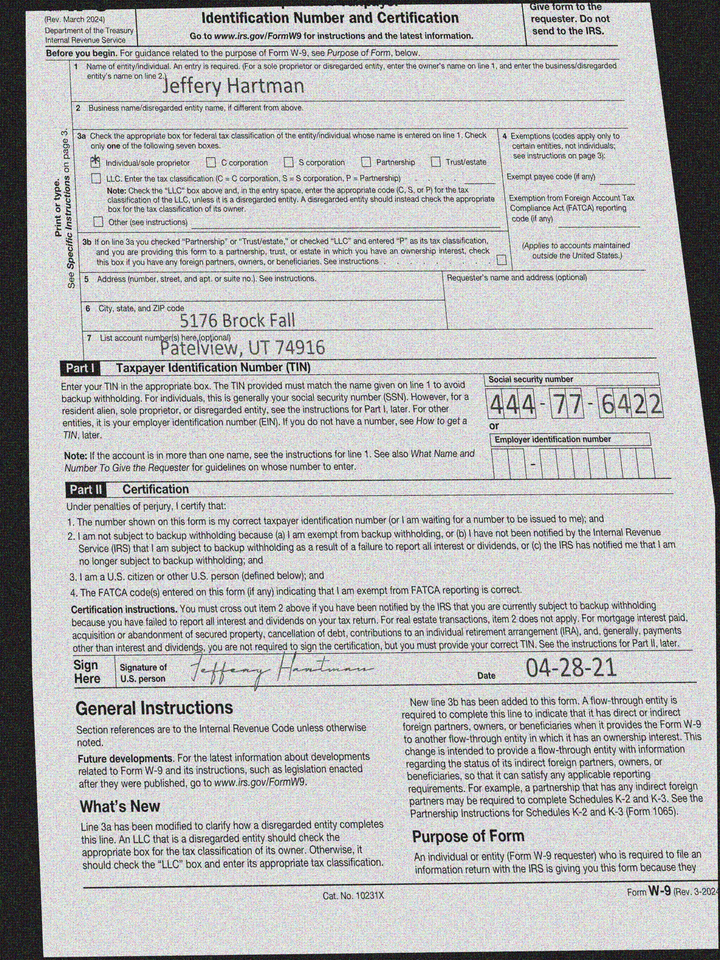
adr1: 5176 Brock Fall
adr2: Patelview, UT 74916
cbx: yes
ssn: 444776422
enm: Jeffery Hartman
sdt: 04-28-21